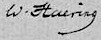
Signature of: willibald alexis